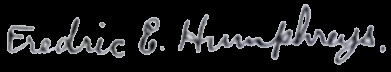
Signature of: frederic e humphreys